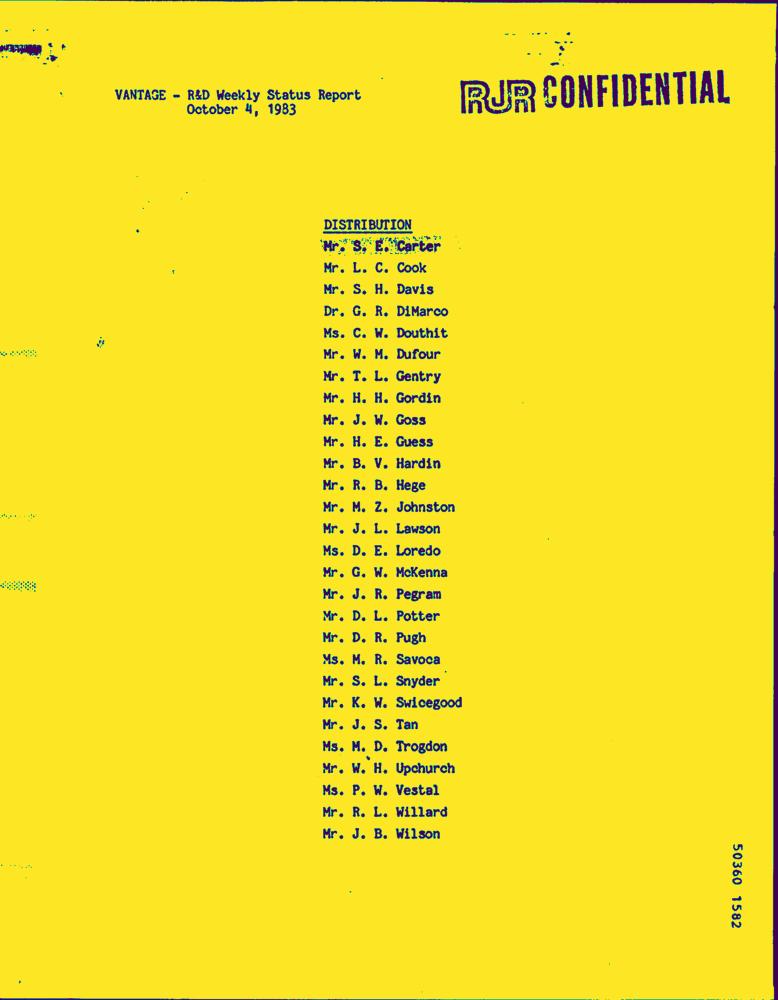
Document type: Letter-Doc